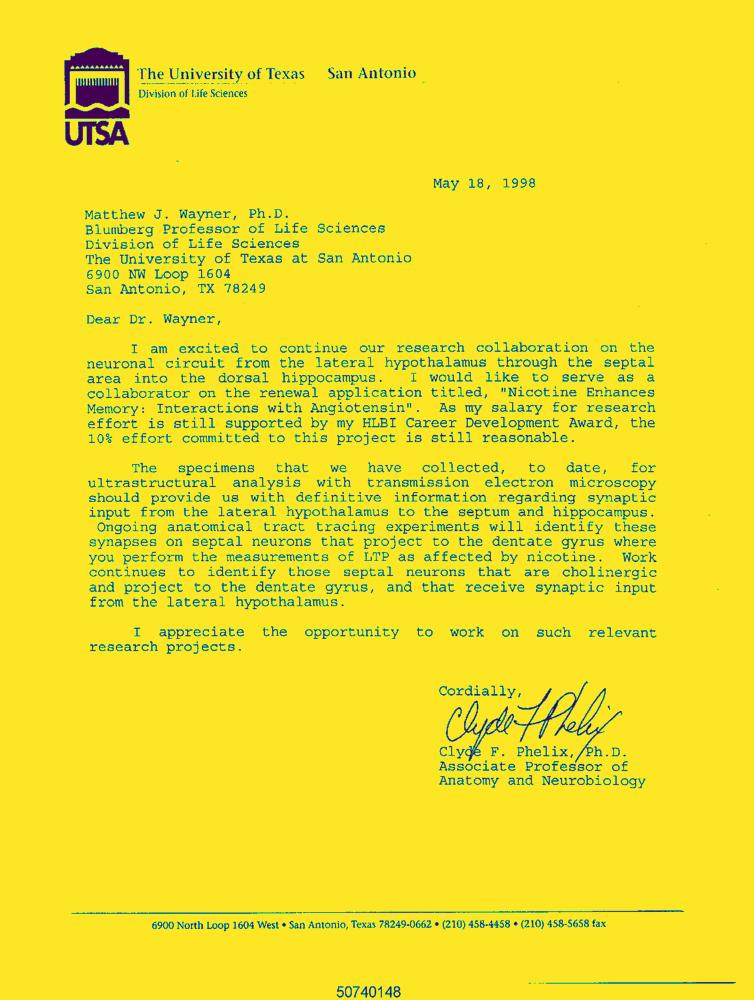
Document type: Letter-Doc